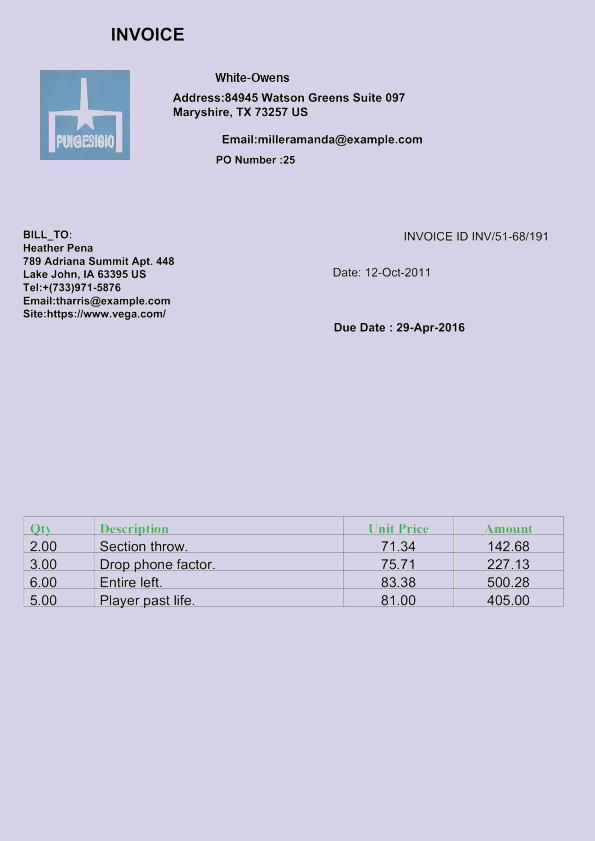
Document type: Invoice